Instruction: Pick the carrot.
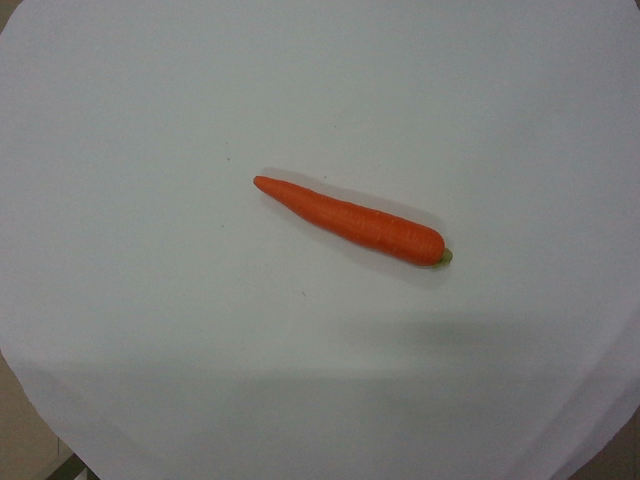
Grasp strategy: vertical